Question: What could the diagnosis suggest?
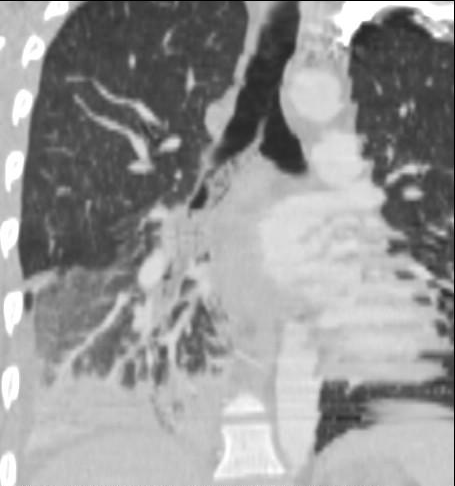
Answer: The possible diagnosis includes mucus plug.